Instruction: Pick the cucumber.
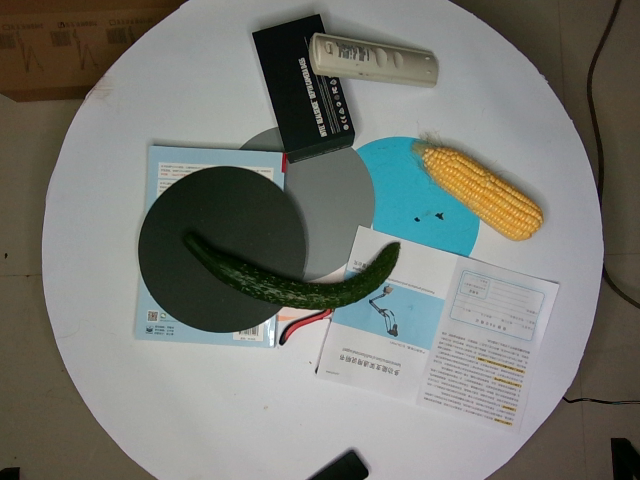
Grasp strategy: vertical